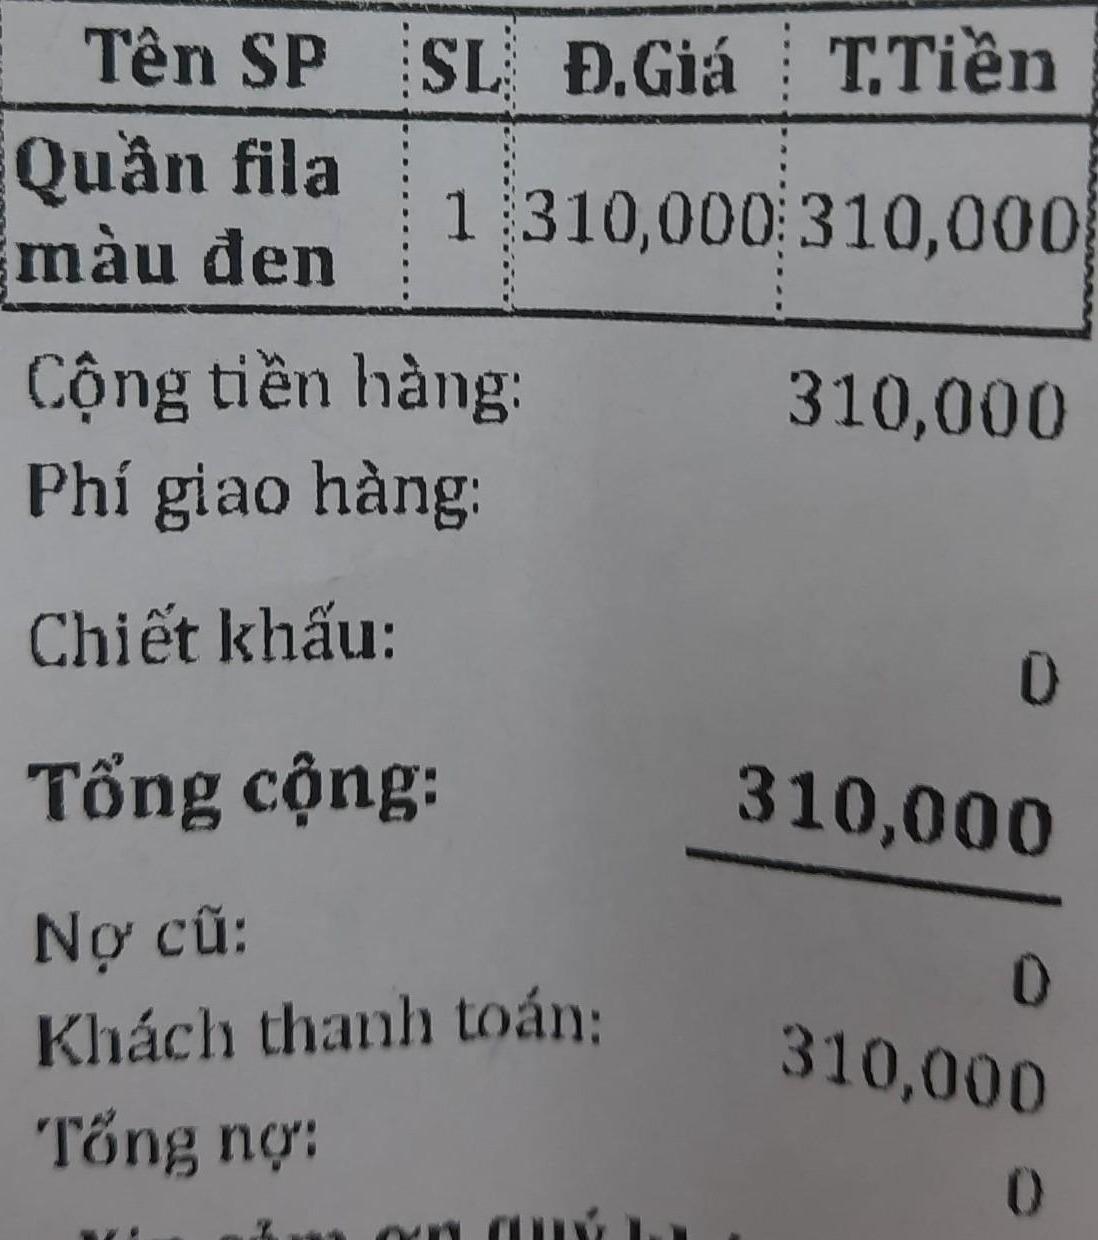
<table>
<tr>
<th>Tên SP</th>
<th>SL</th>
<th>Đ.Giá</th>
<th>T.Tiền</th>
</tr>
<tr>
<td>Quần fila màu đen</td>
<td>1</td>
<td>310,000</td>
<td>310,000</td>
</tr>
</table>

Cộng tiền hàng: 310,000
Phí giao hàng:
Chiết khấu: 0
Tổng cộng: 310,000
Nợ cũ: 0
Khách thanh toán: 310,000
Tổng nợ: 0